Question: What jurisdiction, city, or county is the document associated with?
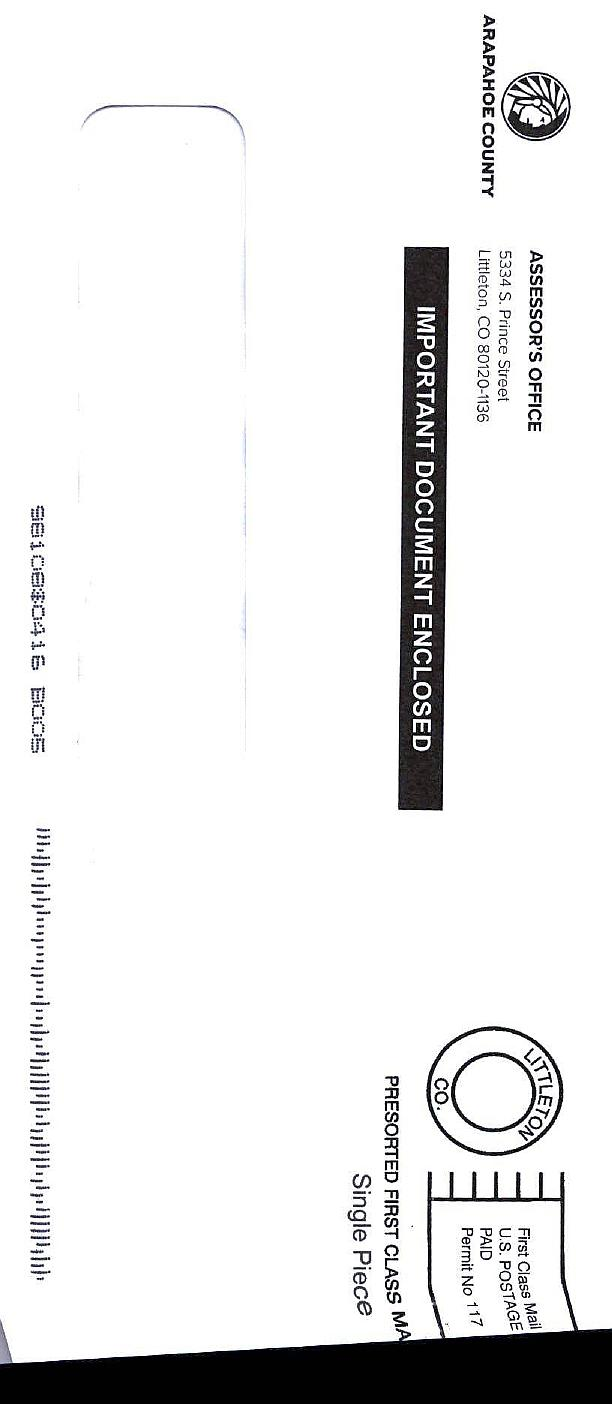
Answer: "Arapahoe County"